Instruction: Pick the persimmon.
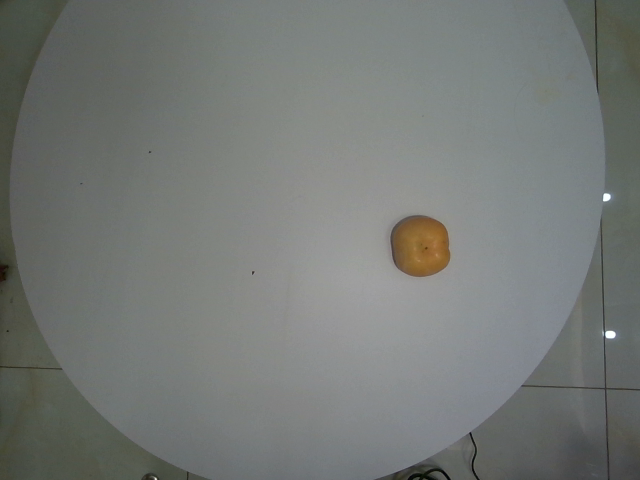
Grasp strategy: vertical